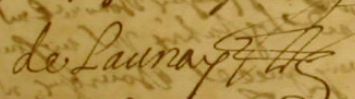
Signature of: robert delaunay